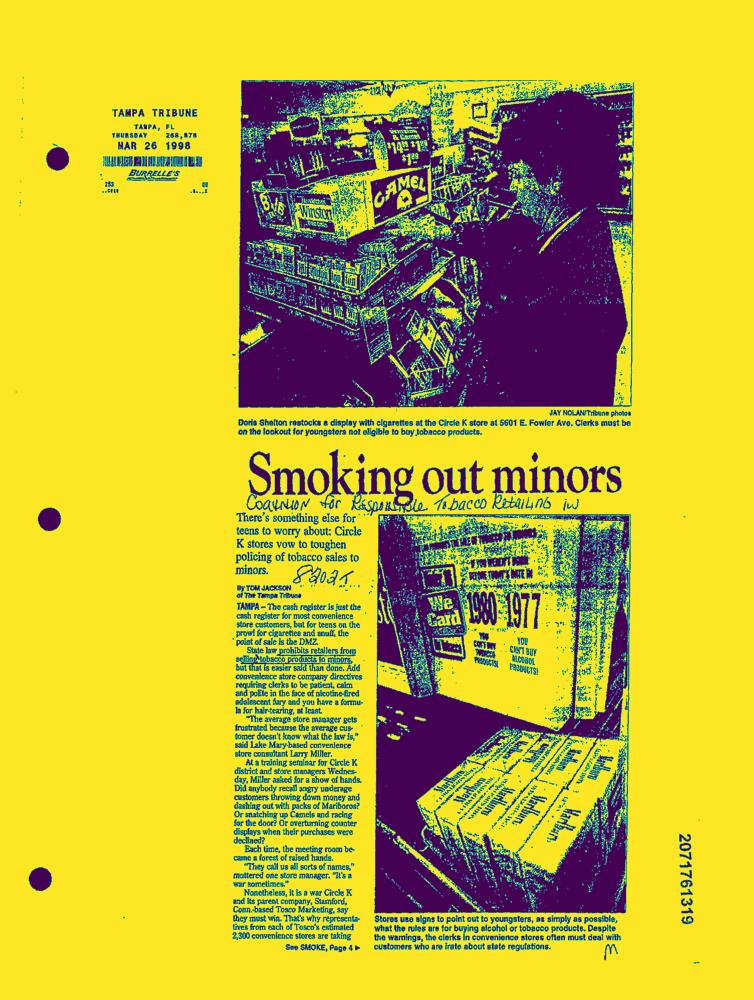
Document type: News-Article